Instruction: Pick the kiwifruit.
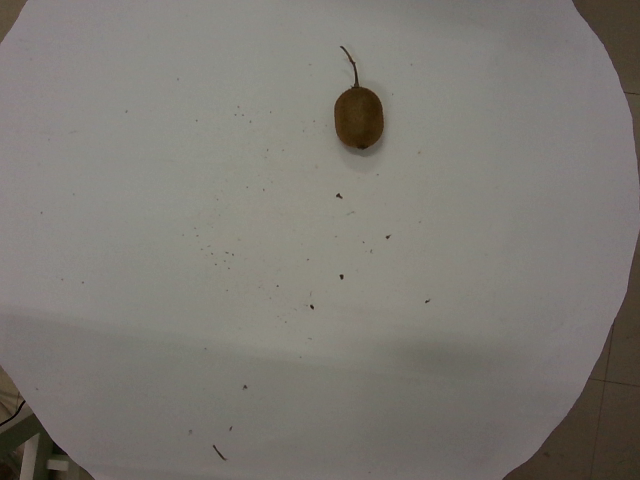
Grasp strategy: vertical